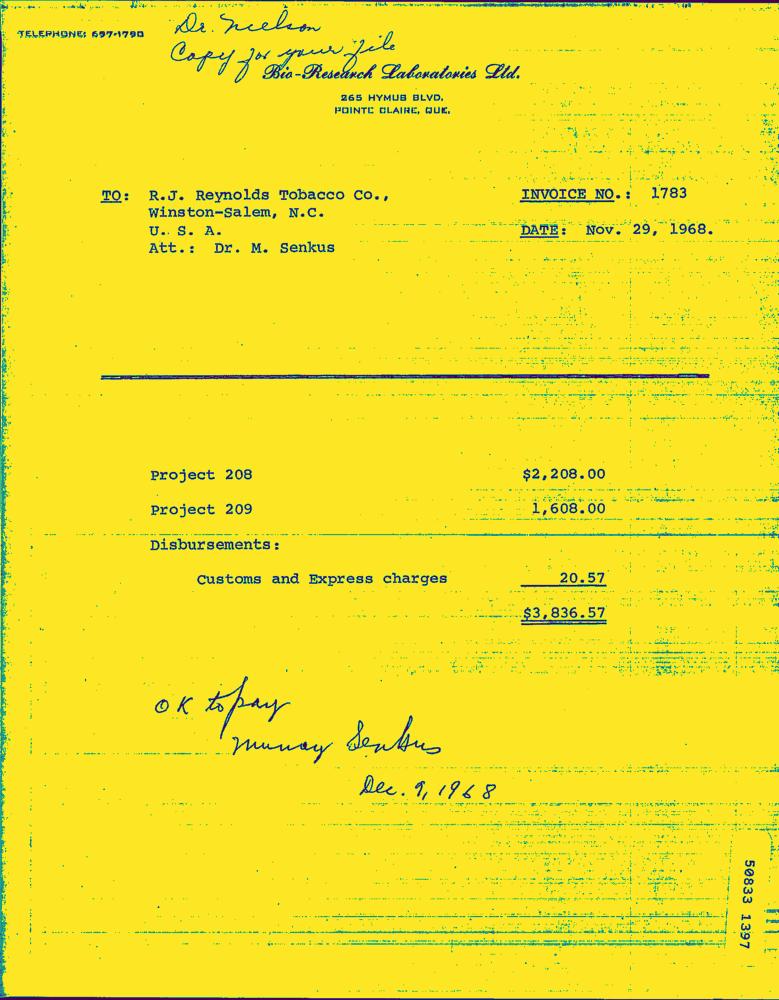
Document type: Invoice-Doc